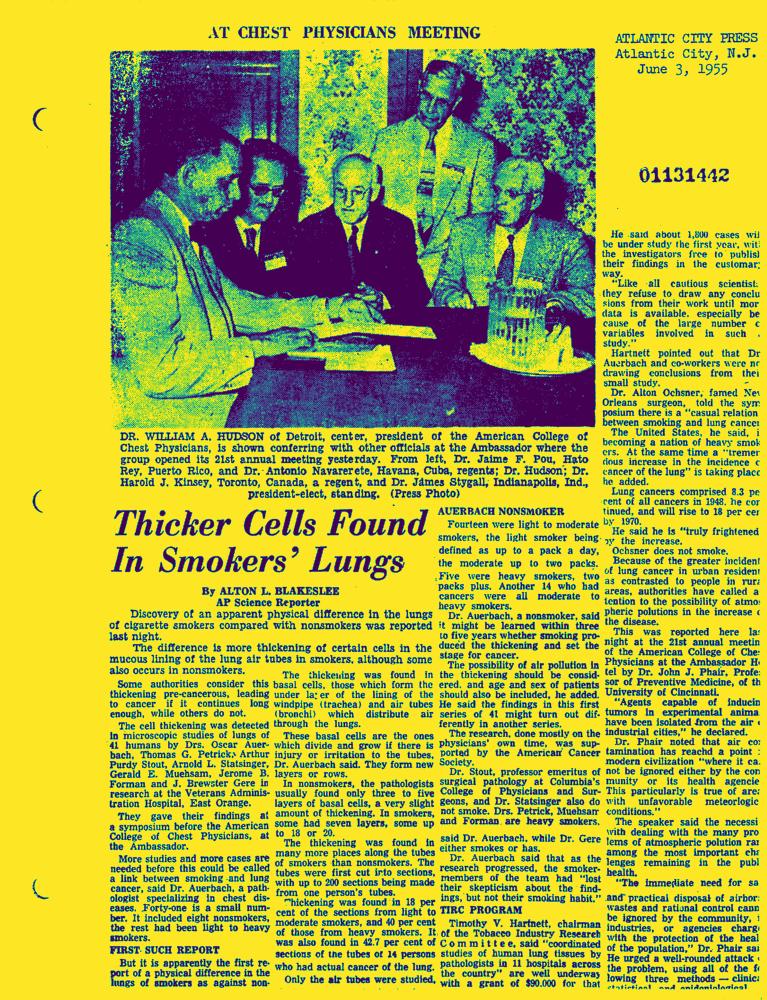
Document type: News-Article